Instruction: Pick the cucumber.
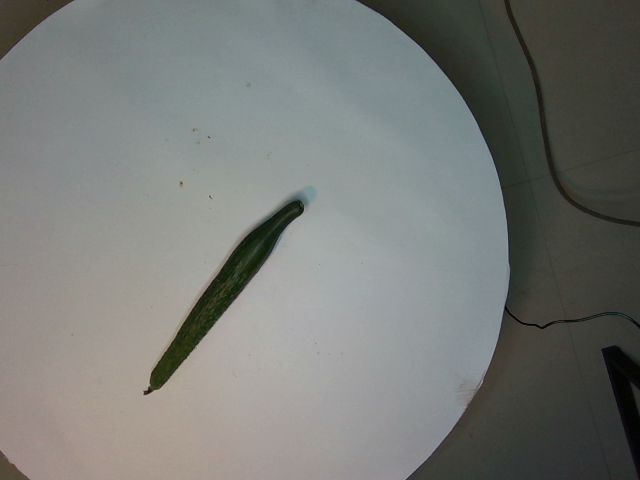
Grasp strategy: vertical